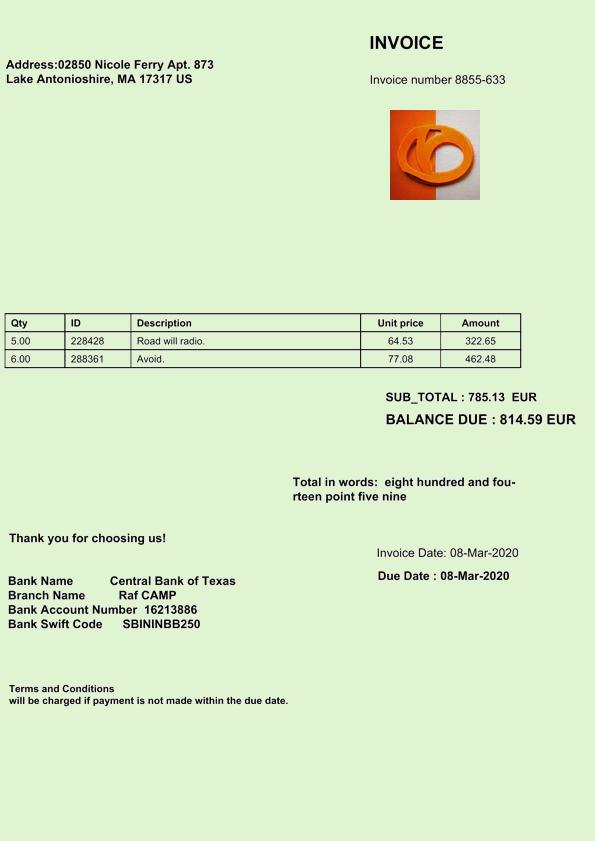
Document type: Invoice